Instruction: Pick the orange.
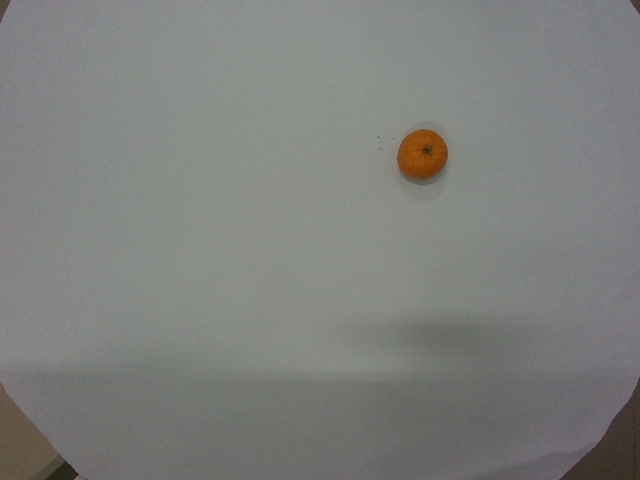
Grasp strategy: vertical